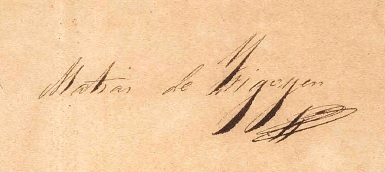
Signature of: matías de irigoyen